Question: Can you provide the account number mentioned in the document?
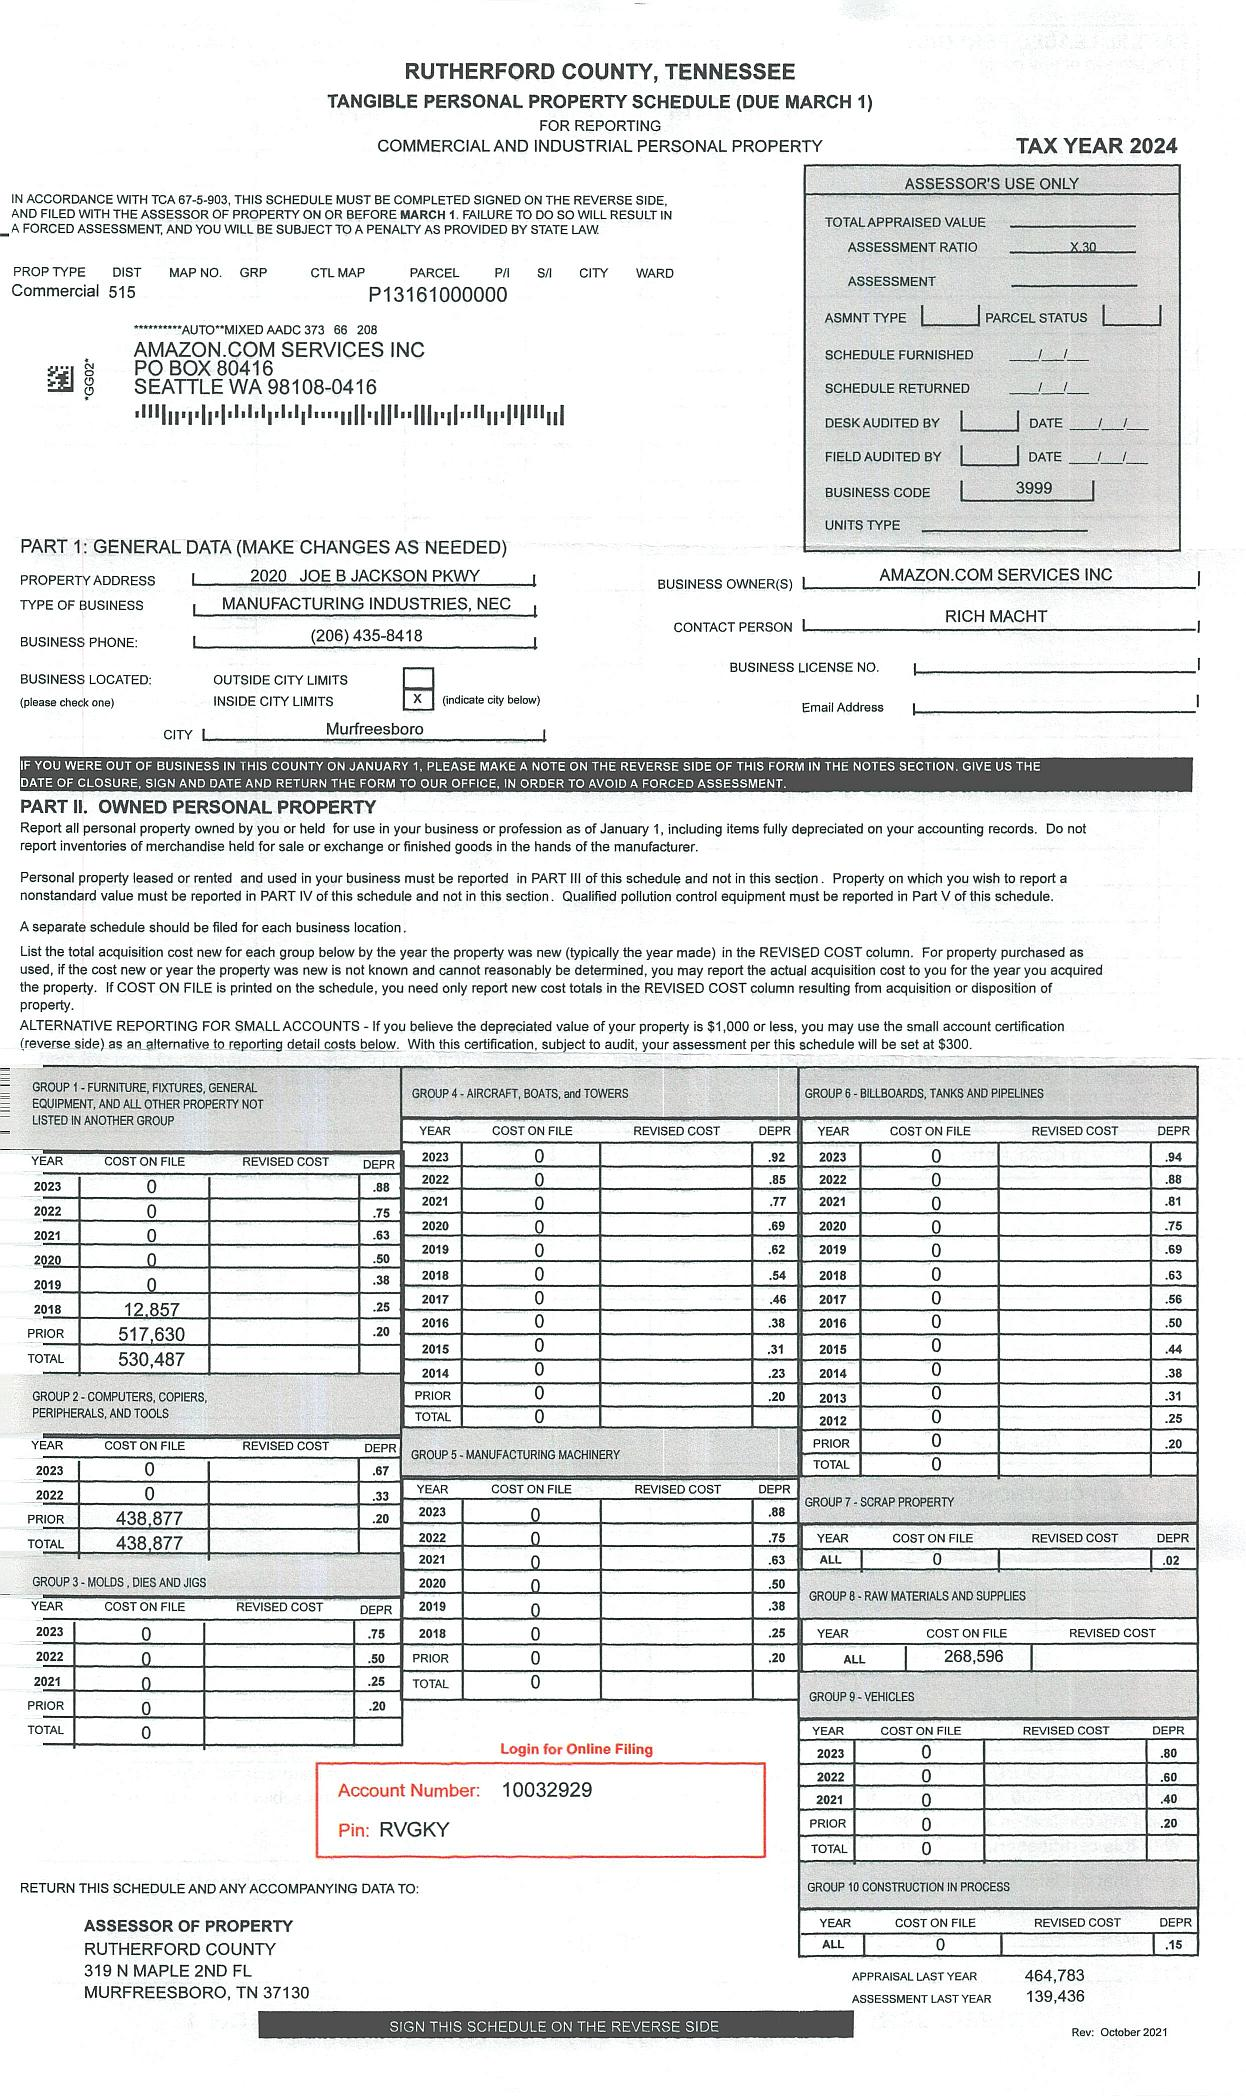
Answer: "10032929"